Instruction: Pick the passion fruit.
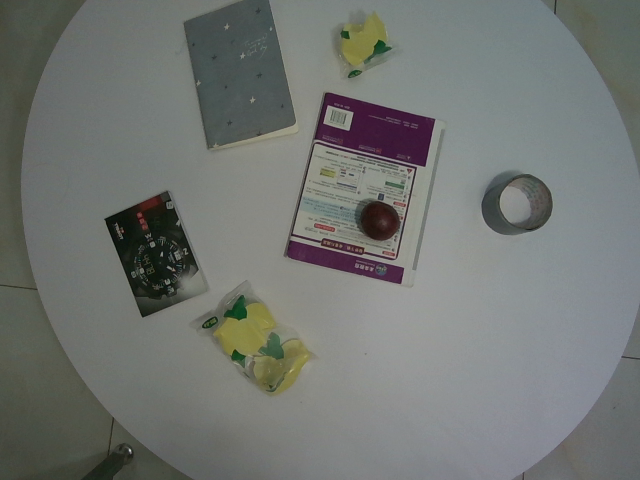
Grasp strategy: vertical